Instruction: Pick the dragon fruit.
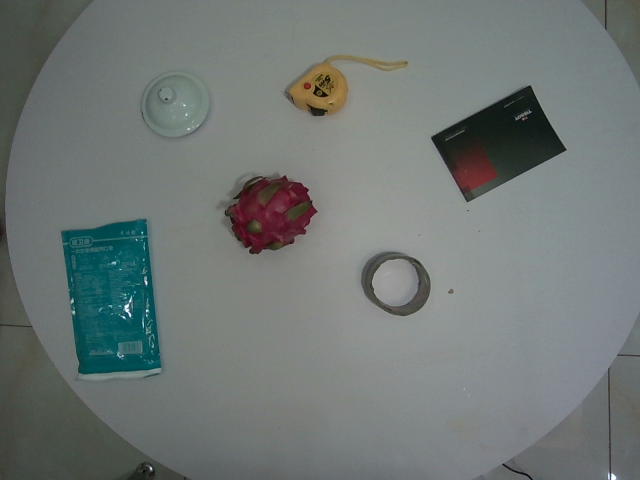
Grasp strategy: vertical